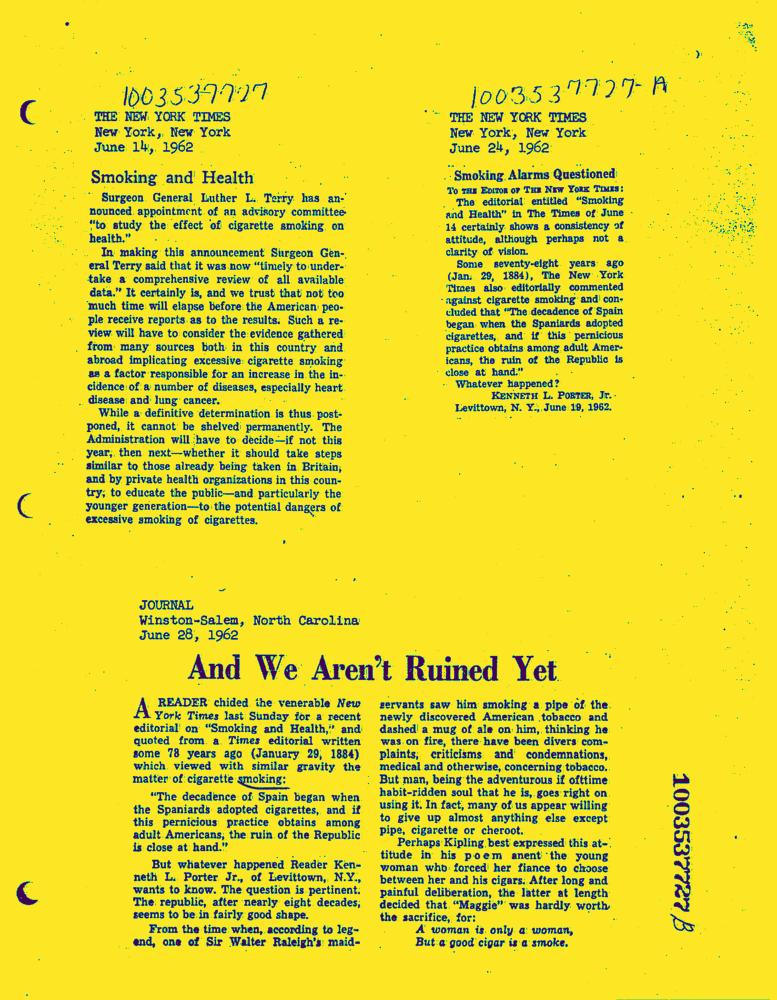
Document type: News-Article